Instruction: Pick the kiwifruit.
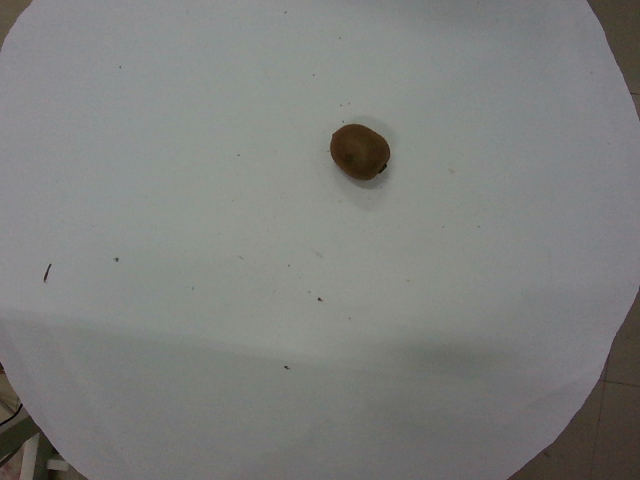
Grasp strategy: vertical